Question: What appears to be the issue?
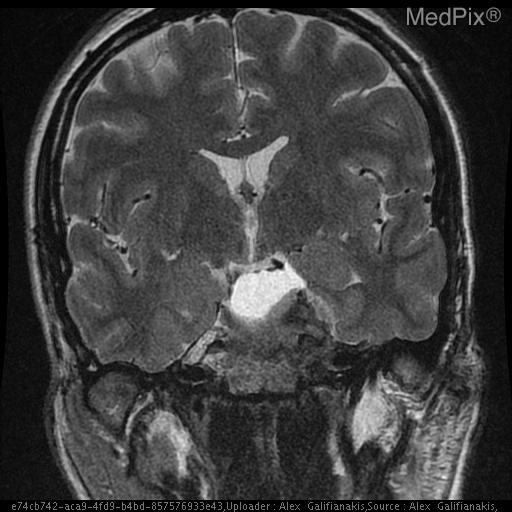
Answer: The findings suggest Avidly enhancing suprasellar mass distinct from the pituitary measuring approximately 3.3 x 2.5 x 3.5 cm. The mass surrounds the left cavernous internal carotid artery extending into the medial aspect of the right cavernous sinus.

The tumor extends anteriorly to the left orbital apex.  There is suprasellar and pontine cistern extension also coursing along the posterior margin of the majority of the clivus. There is posterior extension of the mass surrounding the left 5th cranial nerve involving Meckel's cave as well as surrounding the cisternal portion of the 5th cranial nerve. The mass extends to but not definitely within the left foramen ovale involving the left foramen rotundum as well. The mass abuts the left margin of the basilar artery and the left anterior margin of the mid brain. It extends into the posterior-superior aspect of the sphenoid sinus as well.

A fluid intensity, non-enhancing structure is seen along the posterior margin of the above described mass filling the superior pontine cistern with extension into the left suprasellar cistern measuring 2.3x1.5x1.2 cm.. The mass involves the left cavernous sinus, surrounds the carotid, and extends forward to the orbital apex, and backward to the tentorium and clivus.. The patient might have a history of 42 y.o. woman with elevated prolactin. Please evaluate for evidence of pituitary adenoma.